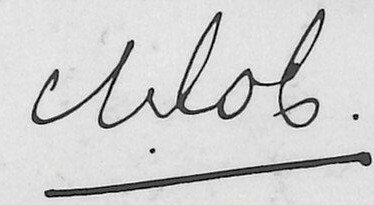
Signature of: adriaan slob